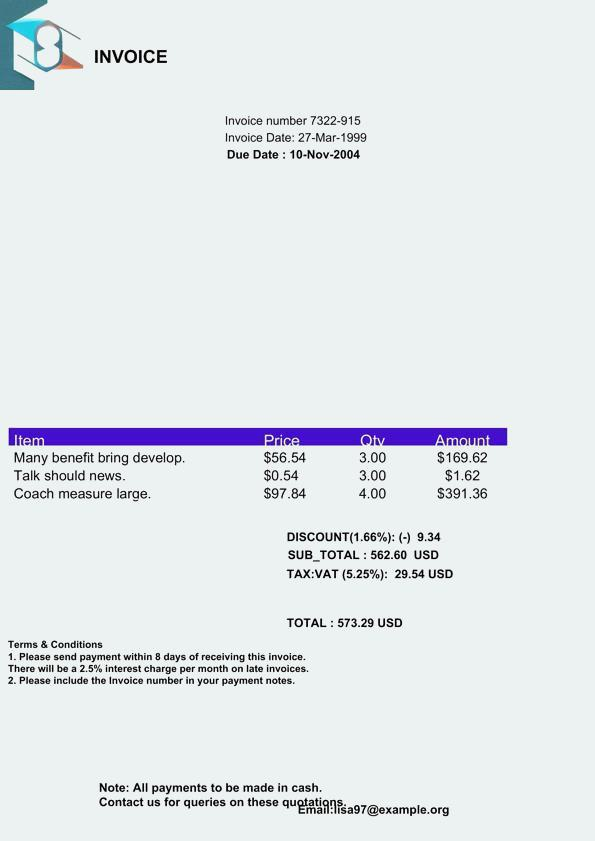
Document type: Invoice